Question: What is the potential diagnosis?
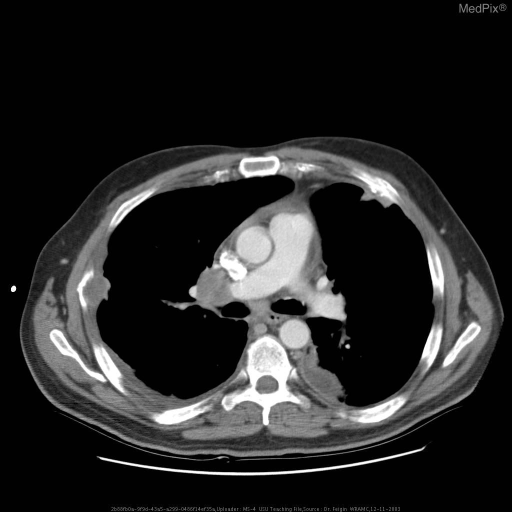
Answer: The possible diagnosis includes Mass differential includes: malignancy, granulomatous disease, inflammation, benign neoplasm, and congenital abnormality.